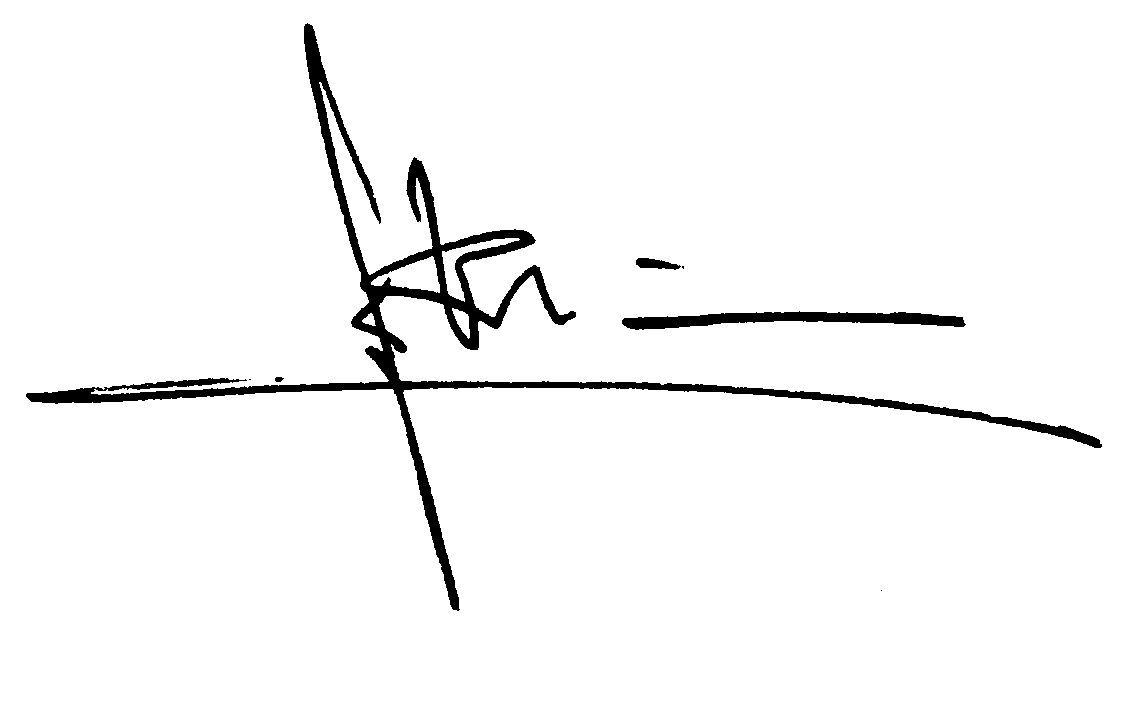
Signature of: jean verdier